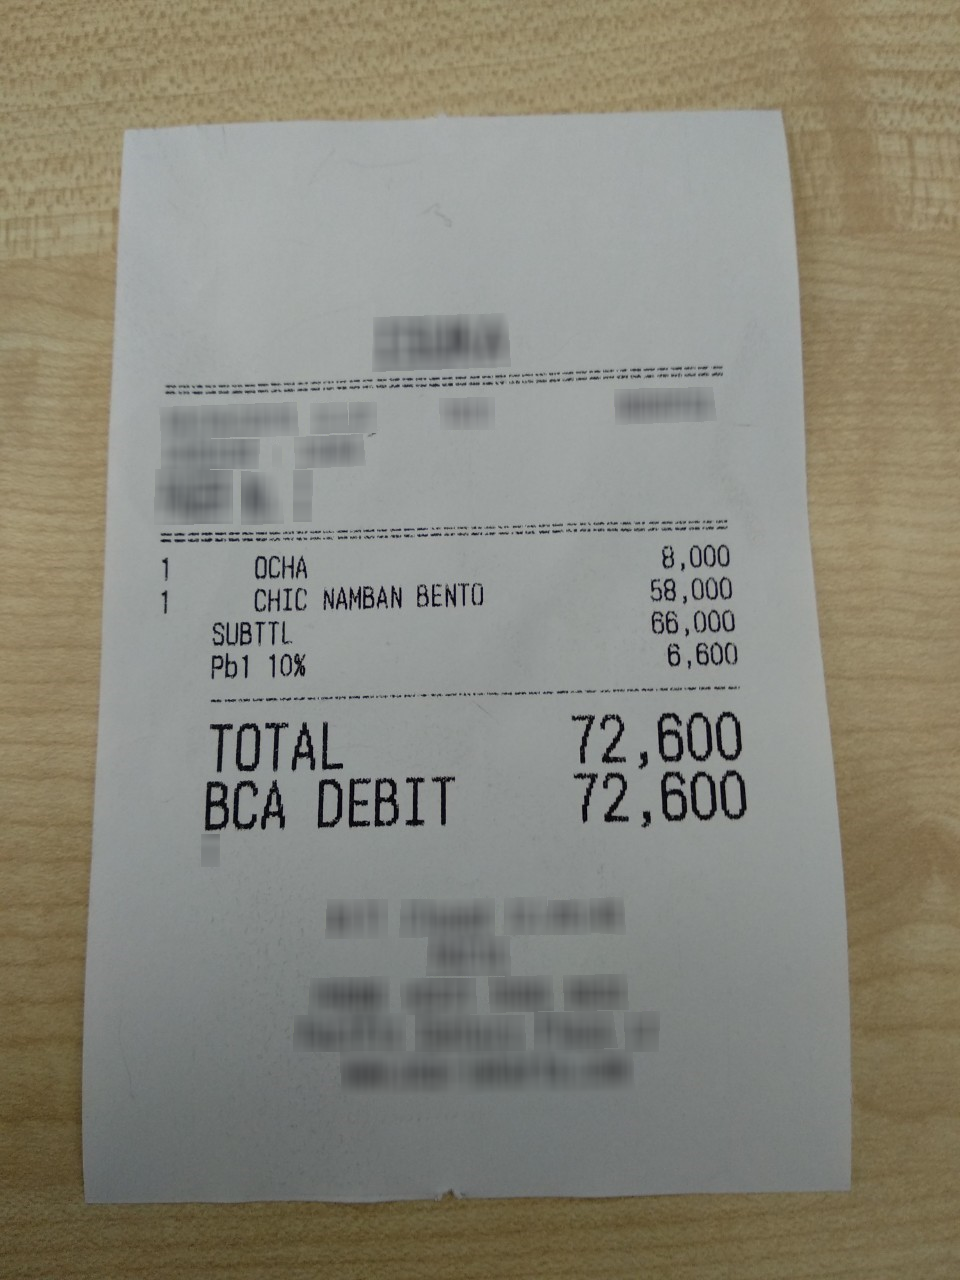
Receipt information:
subtotal: 66,000
tax: 6,600
total: 72,600
line_items: item_name: OCHA
item_value: 8,000
item_quantity: 1
item_name: CHIC NAMBAN BENTO
item_value: 58,000
item_quantity: 1